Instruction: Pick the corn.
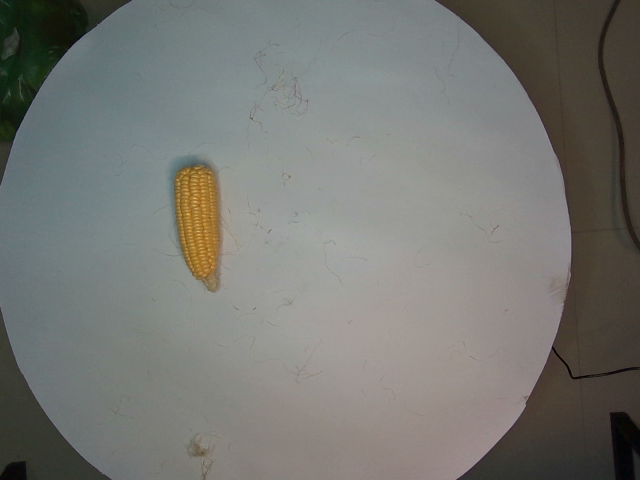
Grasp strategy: vertical